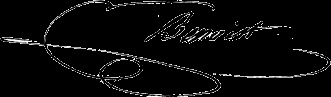
Signature of: françois benoist